Question: What is the main concern?
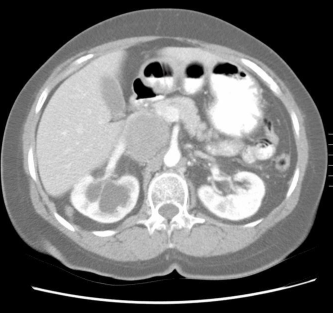
Answer: The findings suggest Abdominal CT with IV contrast reveals a 5x7x8cm retroperitoneal mass at the level of the juxtarenal IVC and right hydronephrosis.  Inferior vena caval venography reveals total IVC occlusion below the renal veins to the retrohepatic region with significant venous collateralization.. leiomyosarcoma. The patient might have a history of 69 y/o African-American female with a history of chronic renal insufficiency and hypertension presented with a 2 month history of worsening low back pain..